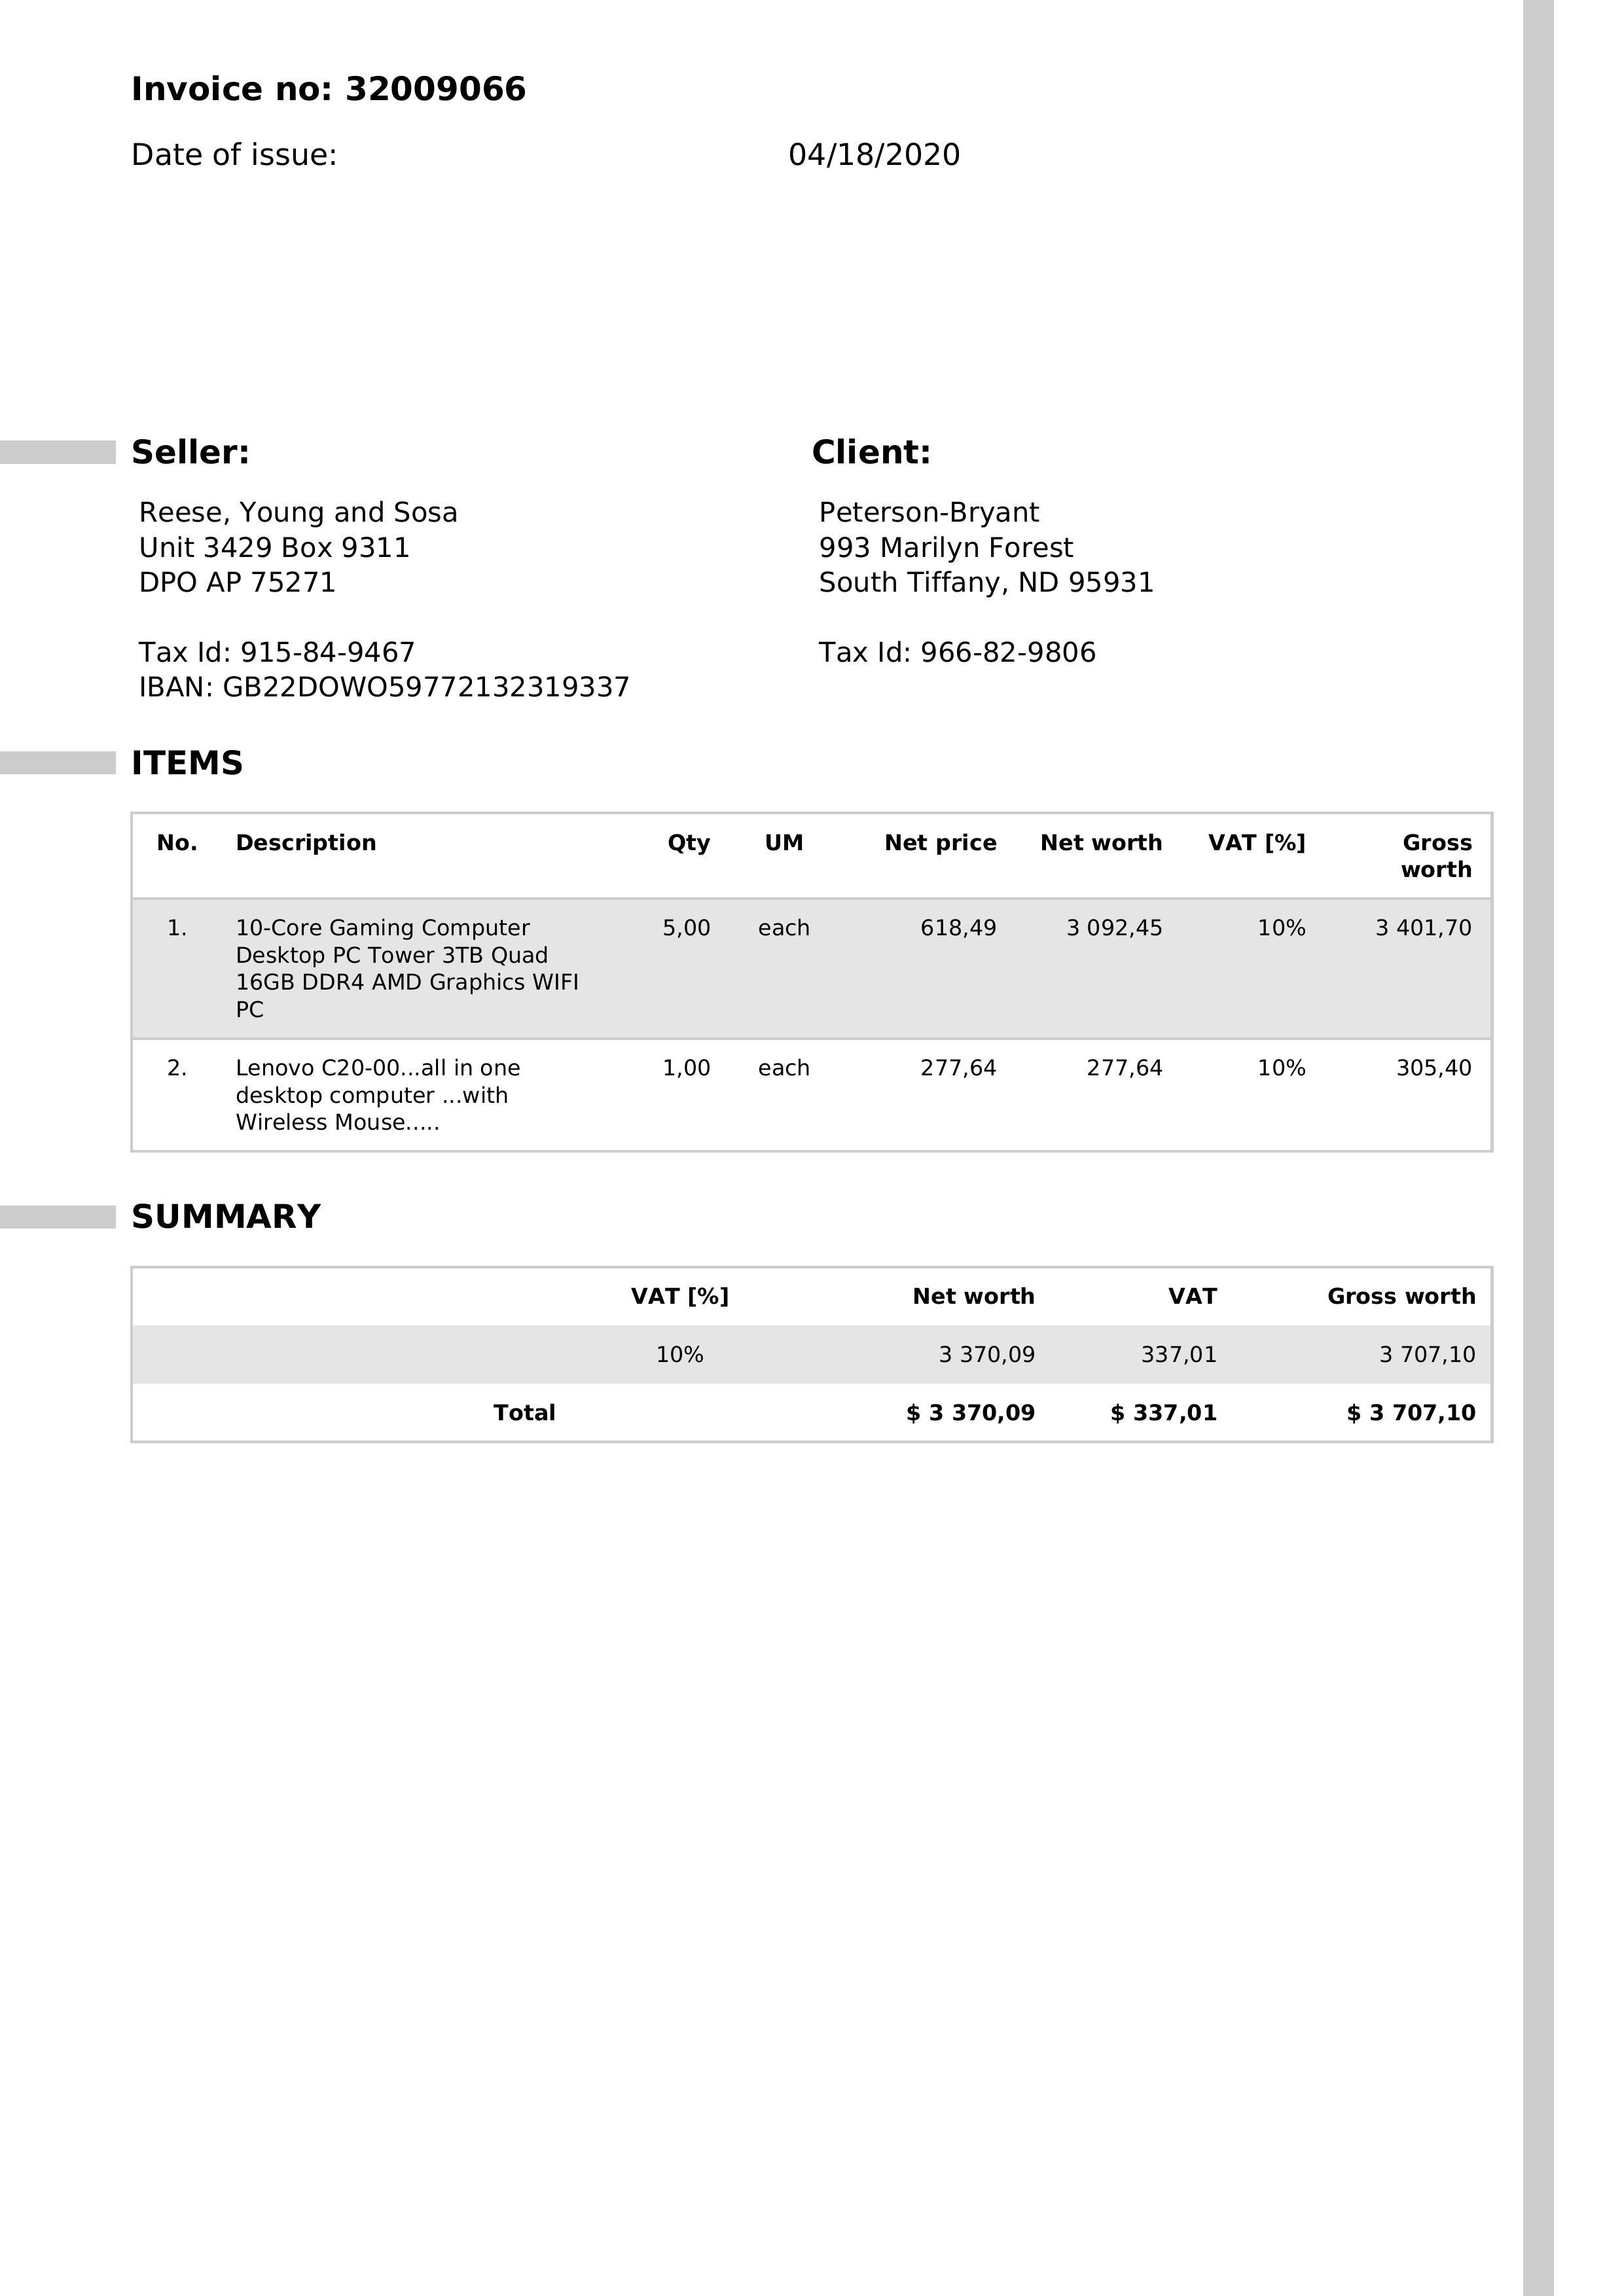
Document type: Invoice